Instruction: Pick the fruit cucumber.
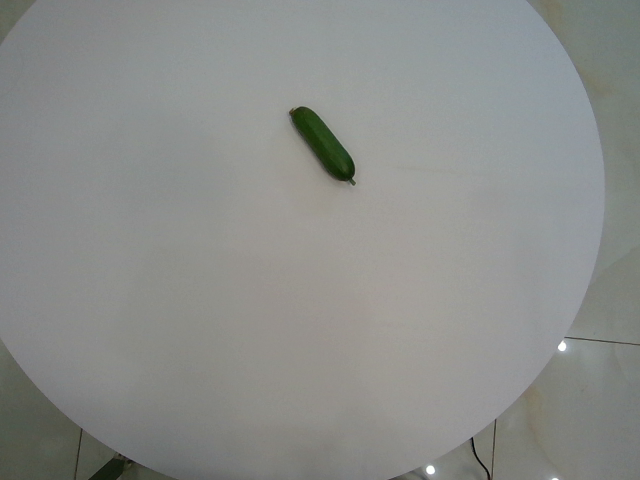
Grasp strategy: vertical